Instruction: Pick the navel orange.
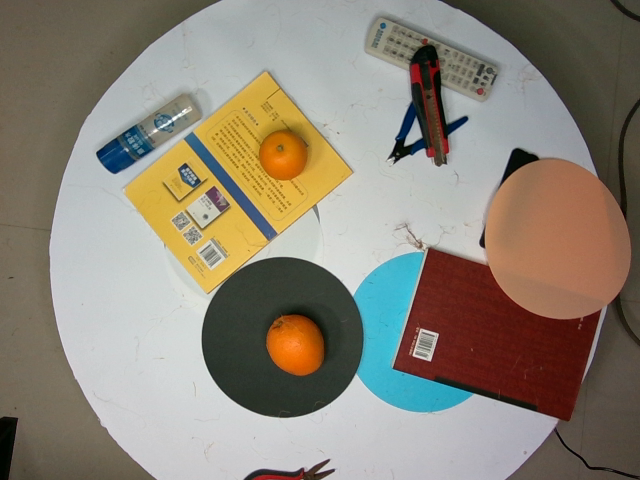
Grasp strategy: vertical